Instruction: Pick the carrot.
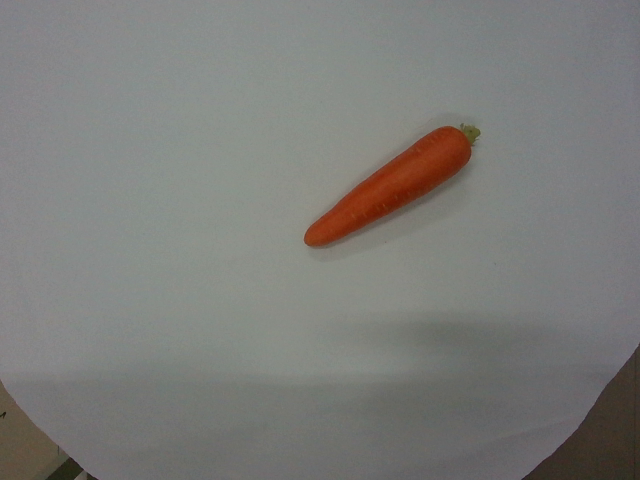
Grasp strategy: vertical